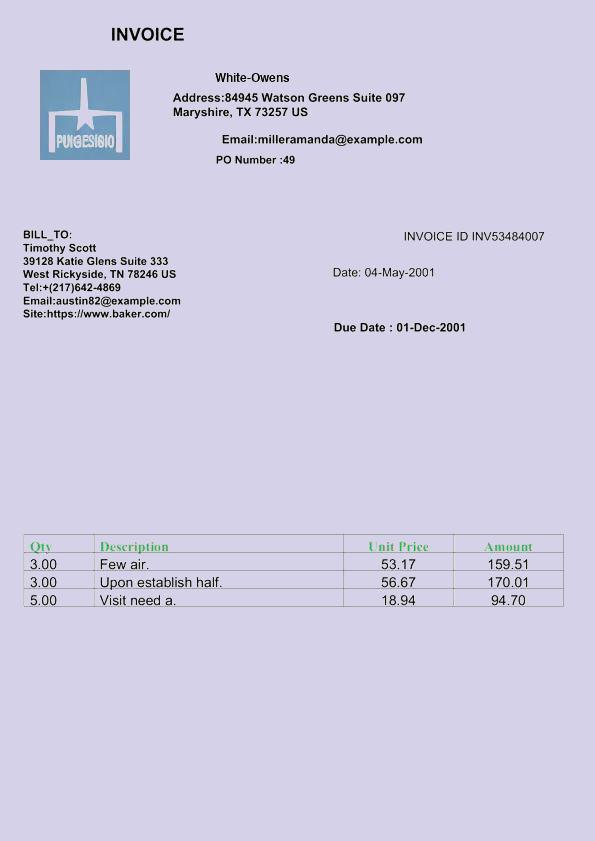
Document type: Invoice